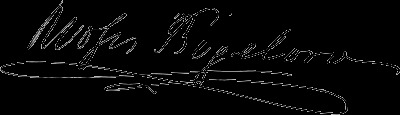
Signature of: moses bigelow